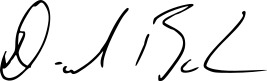
Signature of: david basham